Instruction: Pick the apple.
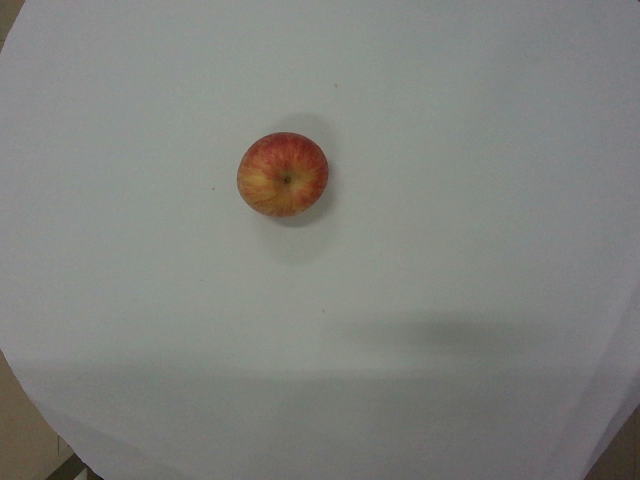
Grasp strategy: vertical